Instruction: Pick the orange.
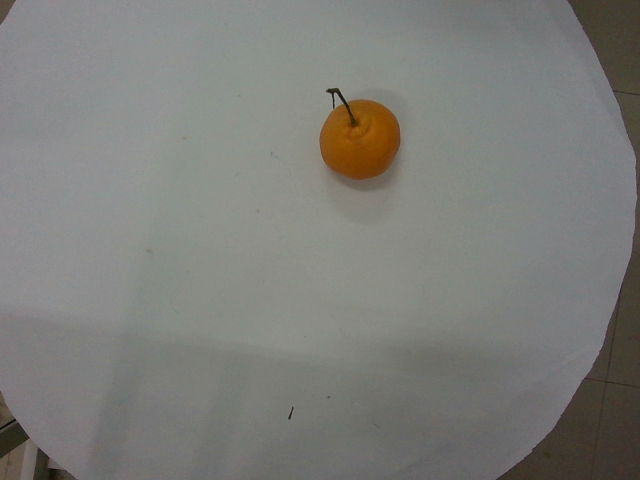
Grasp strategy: vertical